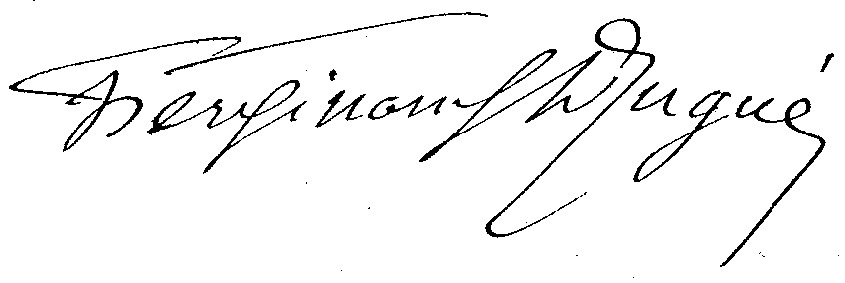
Signature of: ferdinand dugué